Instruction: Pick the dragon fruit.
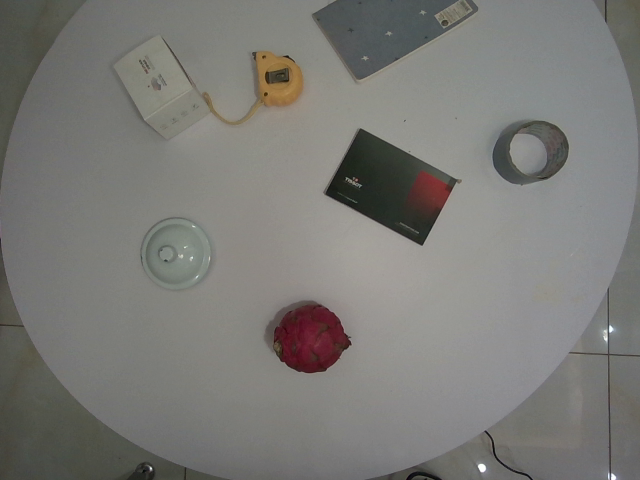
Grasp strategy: vertical